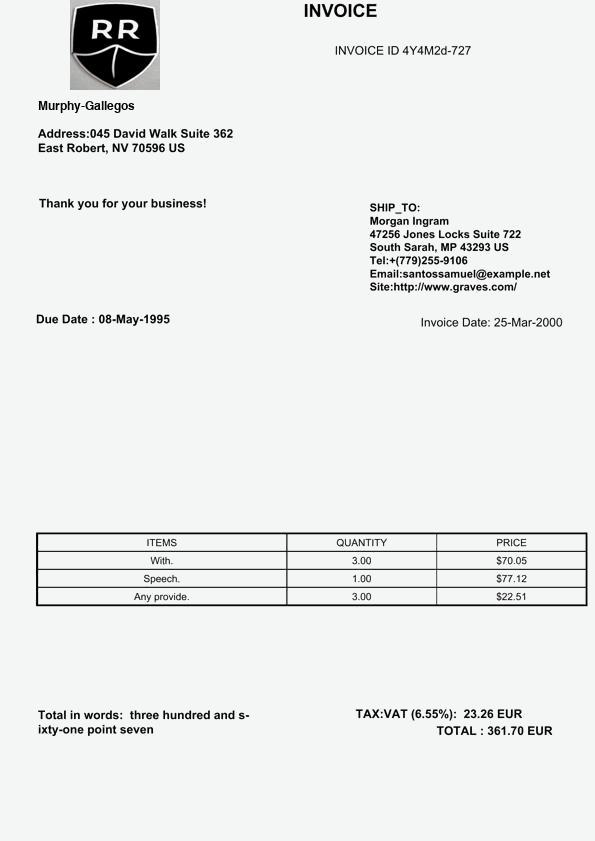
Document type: Invoice